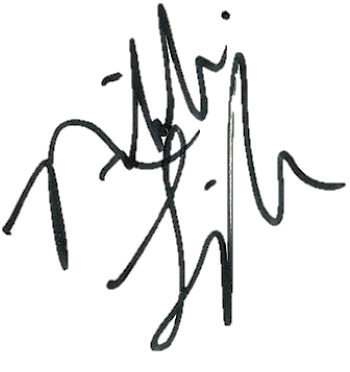
Signature of: nikki leigh